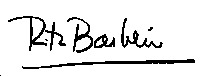
Signature of: rita barberá nolla